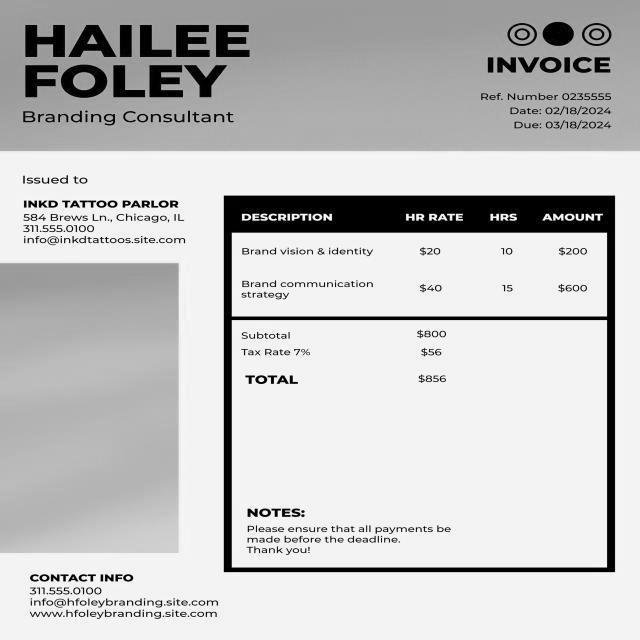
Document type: Invoice